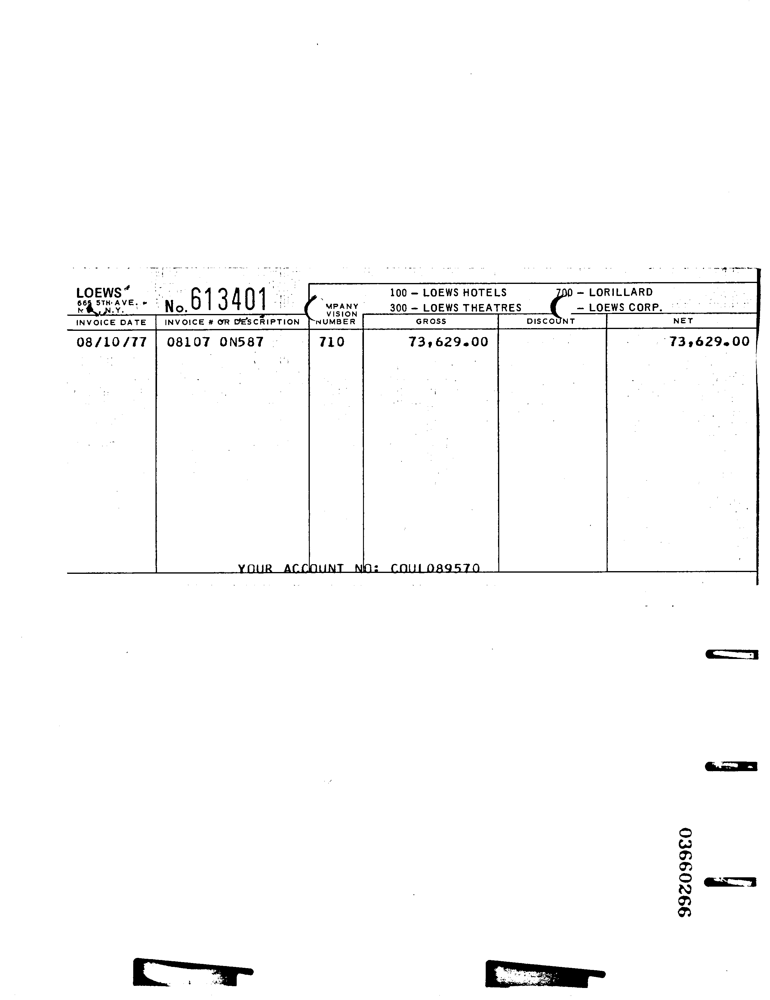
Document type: Invoice